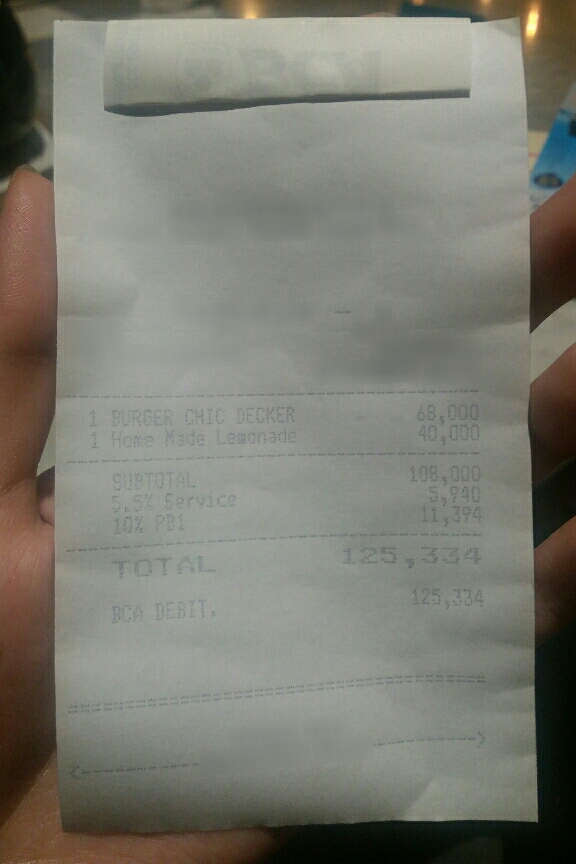
Number of items: 2
Subtotal: 108,000
Service charge: 5,940
Tax: 11,394
Total: 125,334
OCR text regions:
text: 1
text: BURGER
text: CHIC
text: DECKER
text: 68,000
text: 1
text: Home
text: Made
text: Lemonade
text: 40,000
text: SUBTOTAL
text: 108,000
text: 5.5%
text: Service
text: 5,940
text: 10%
text: PB1
text: 11,394
text: TOTAL
text: 125,334
text: BCA
text: DEBIT.
text: 125,334